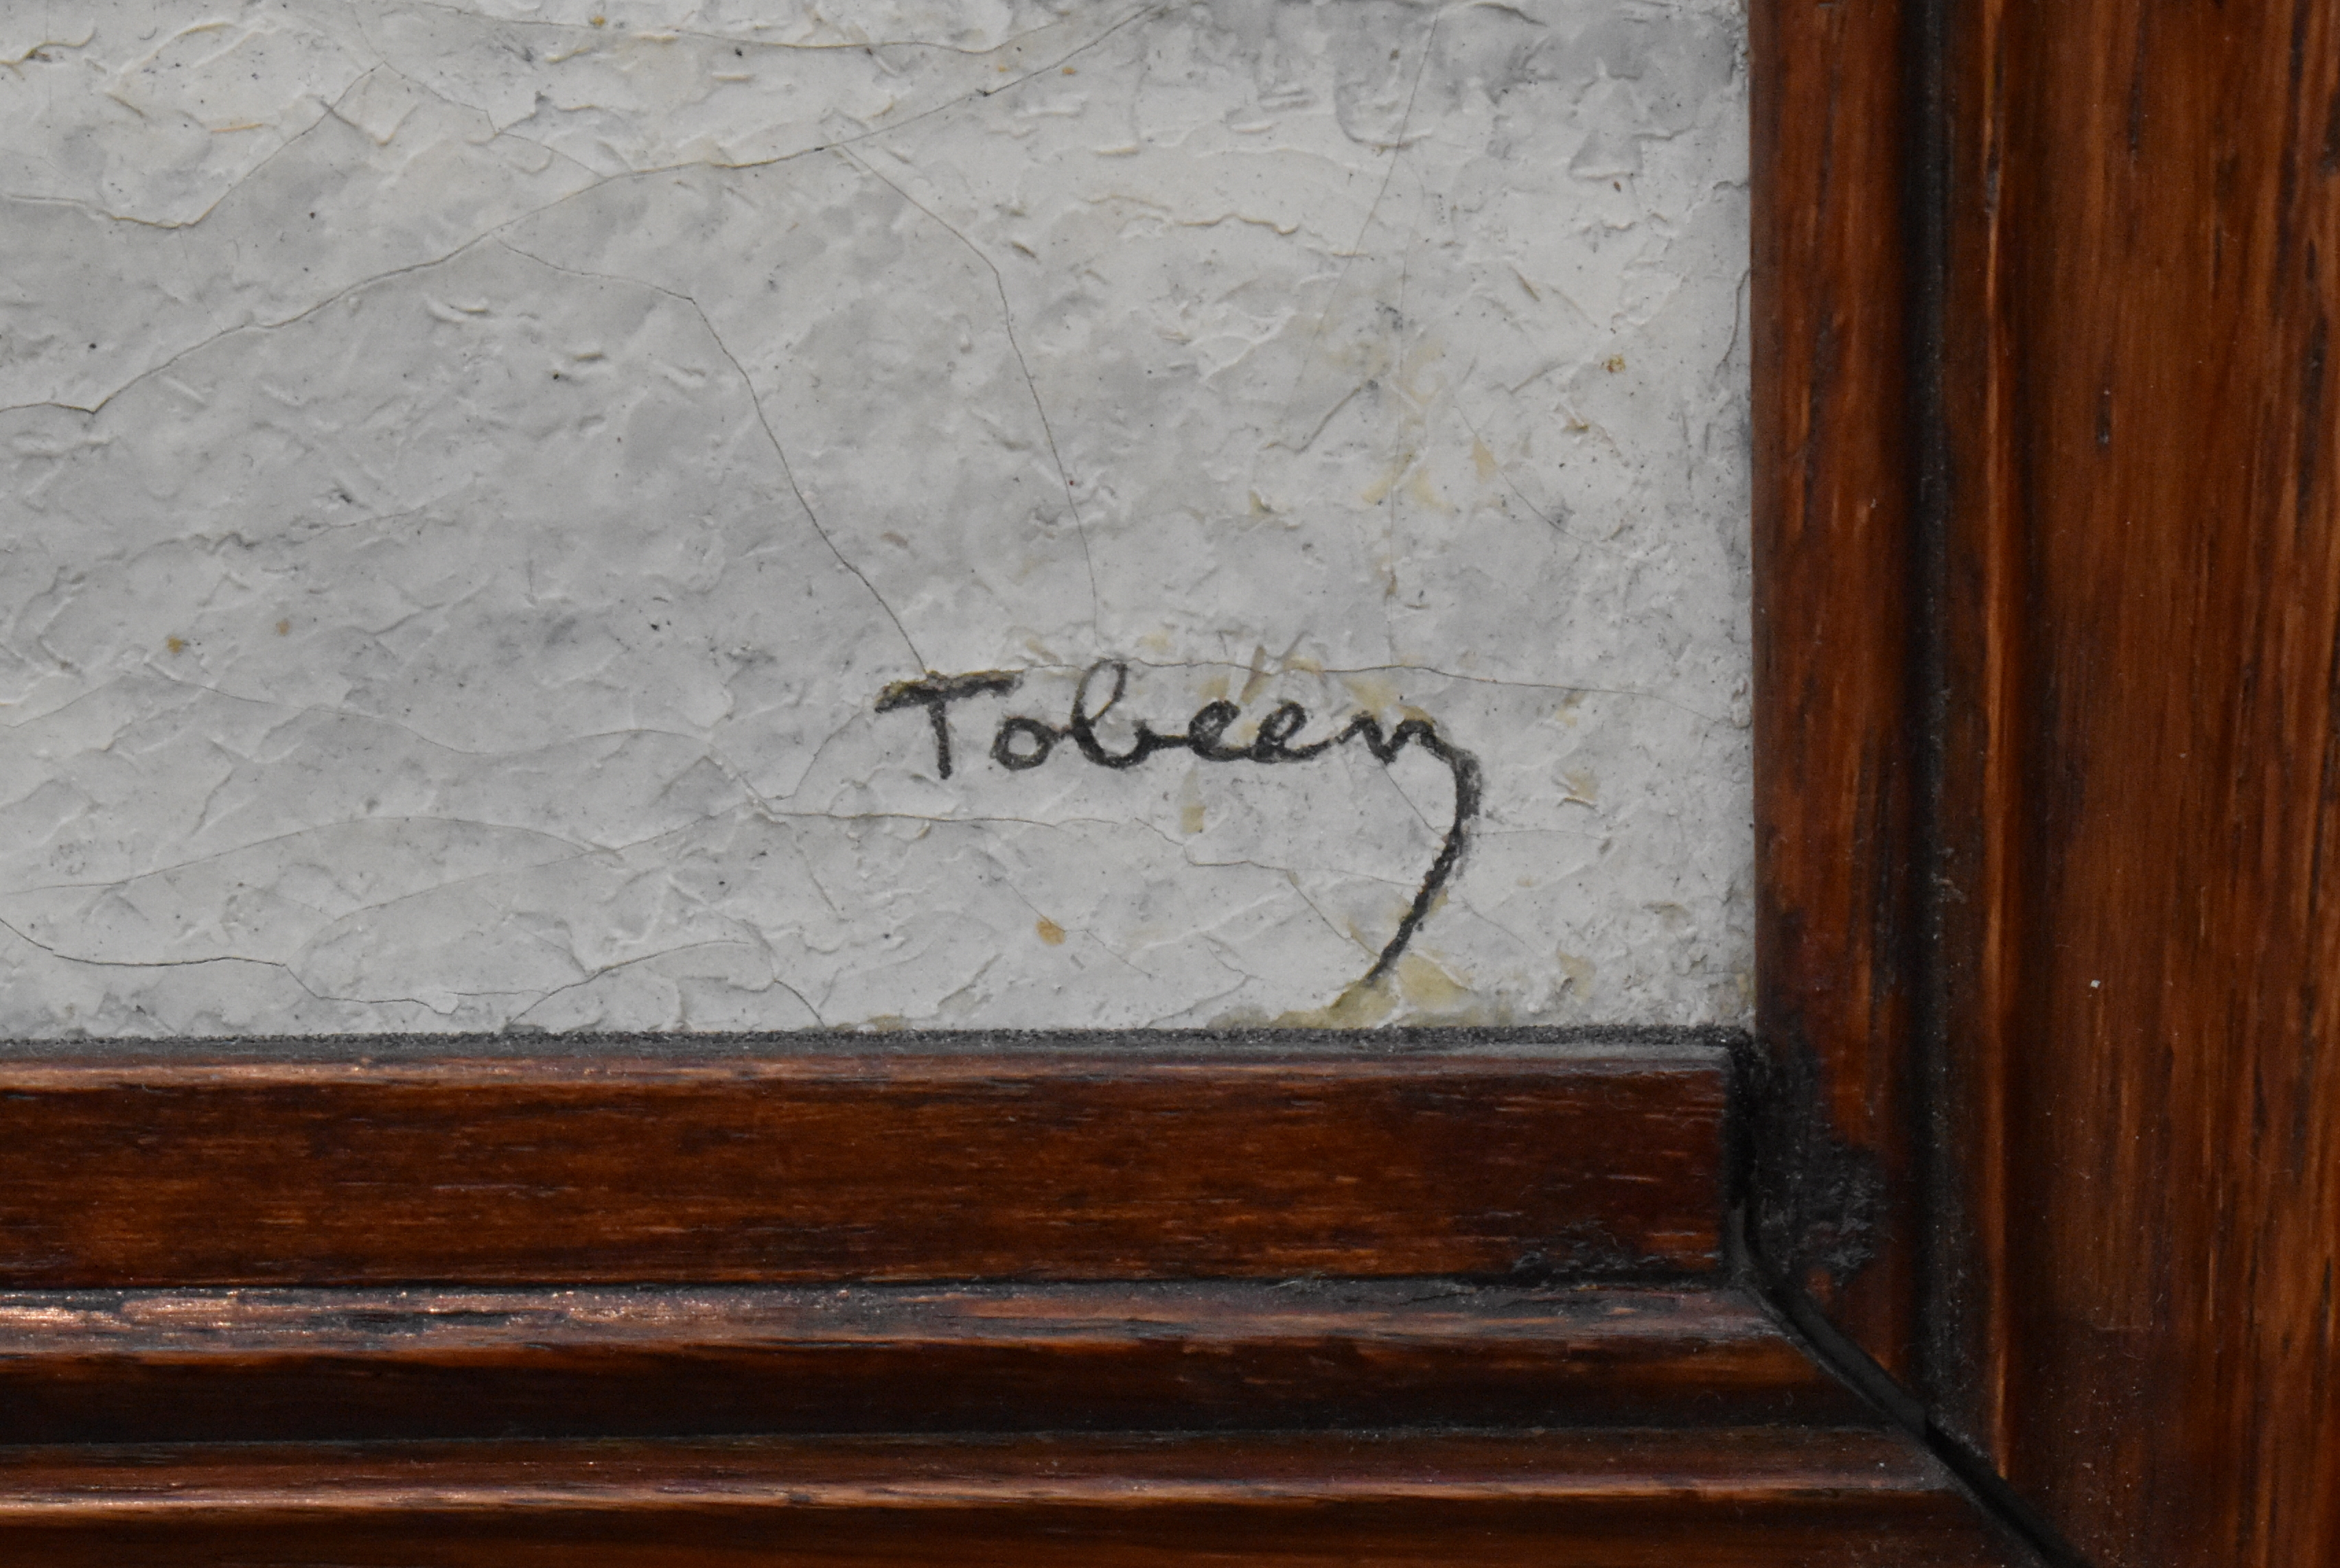
Signature of: tobeen